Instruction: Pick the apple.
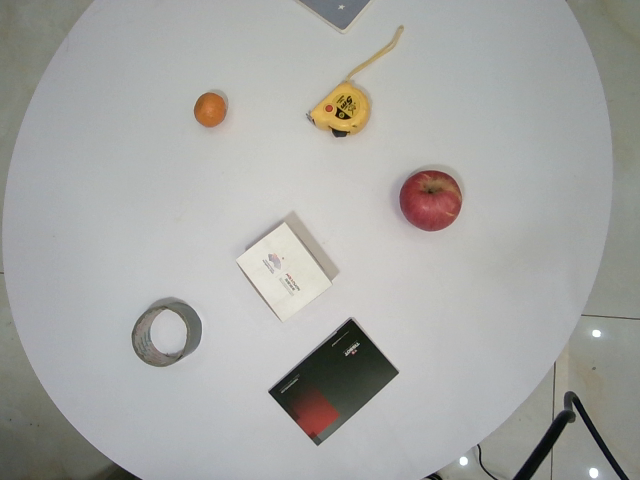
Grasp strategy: vertical